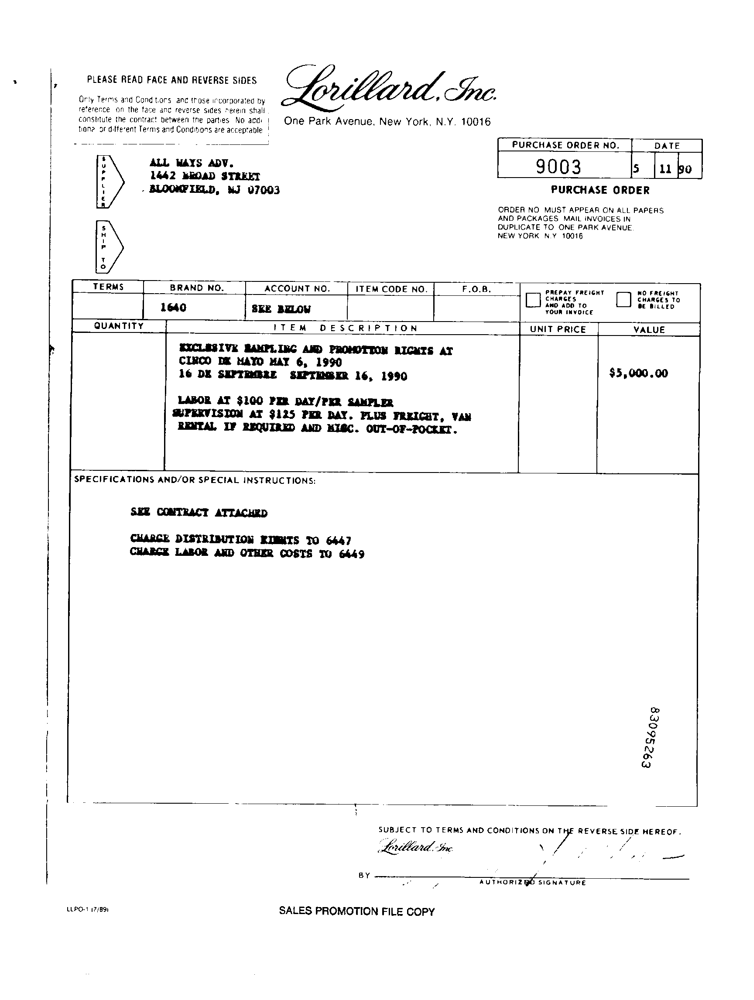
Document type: Invoice